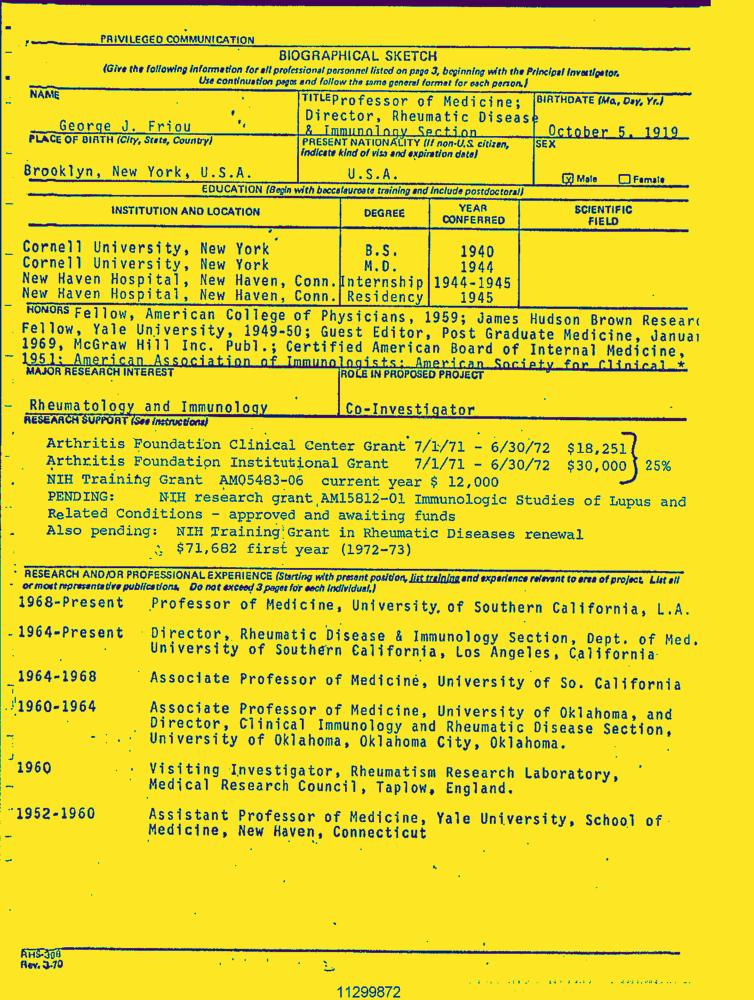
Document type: Resume-Doc